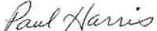
Signature of: paul harris